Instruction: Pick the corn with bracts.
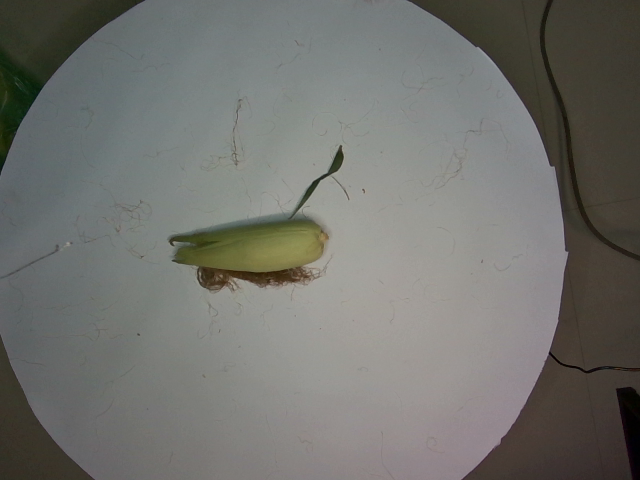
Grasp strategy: vertical